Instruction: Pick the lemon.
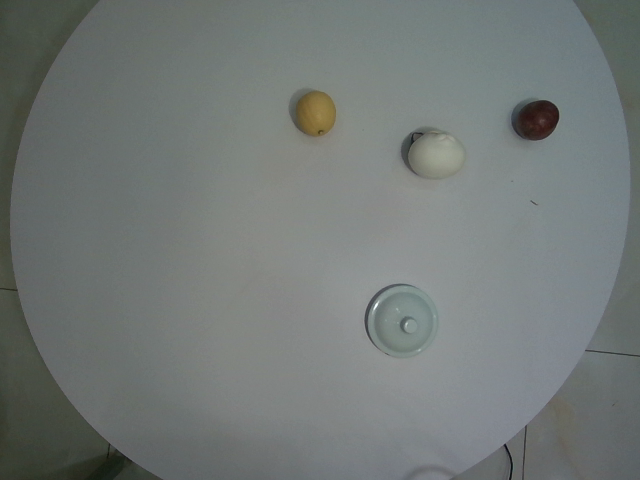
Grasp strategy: vertical